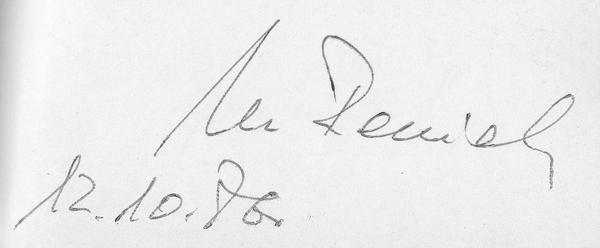
Signature of: marian reniak